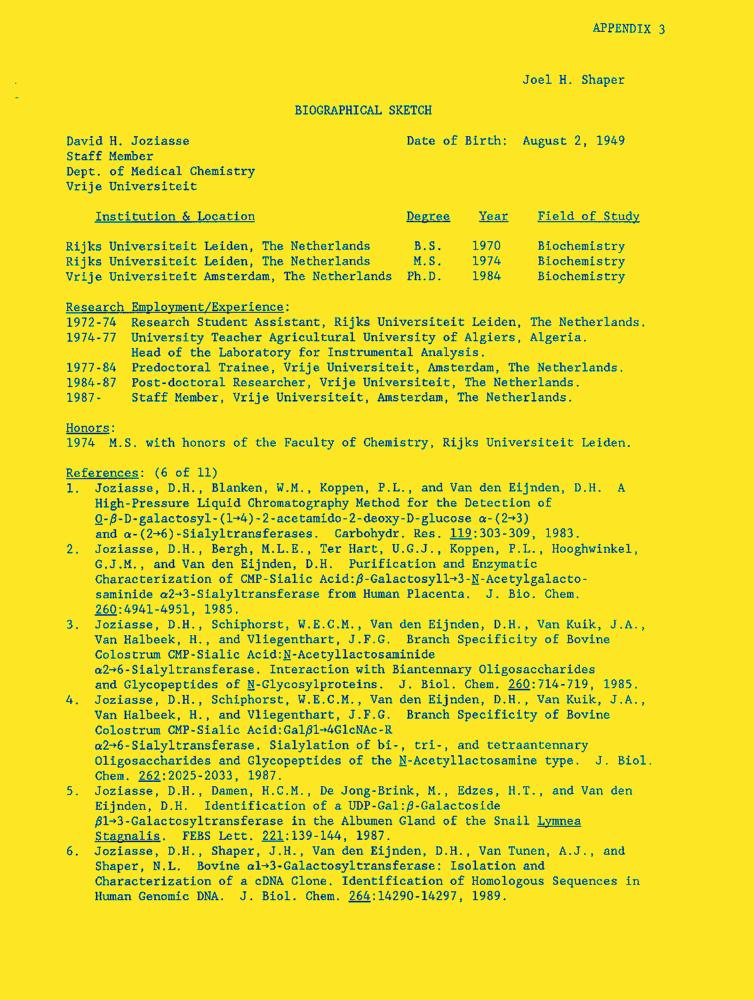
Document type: Resume-Doc